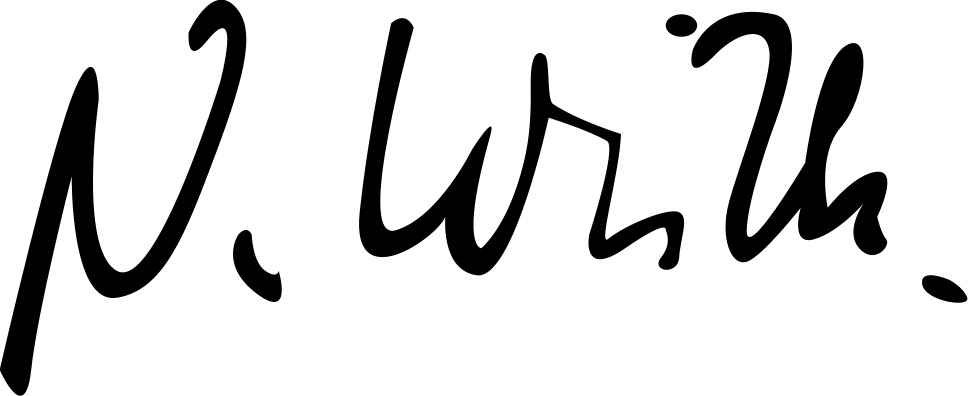
Signature of: niklaus wirth